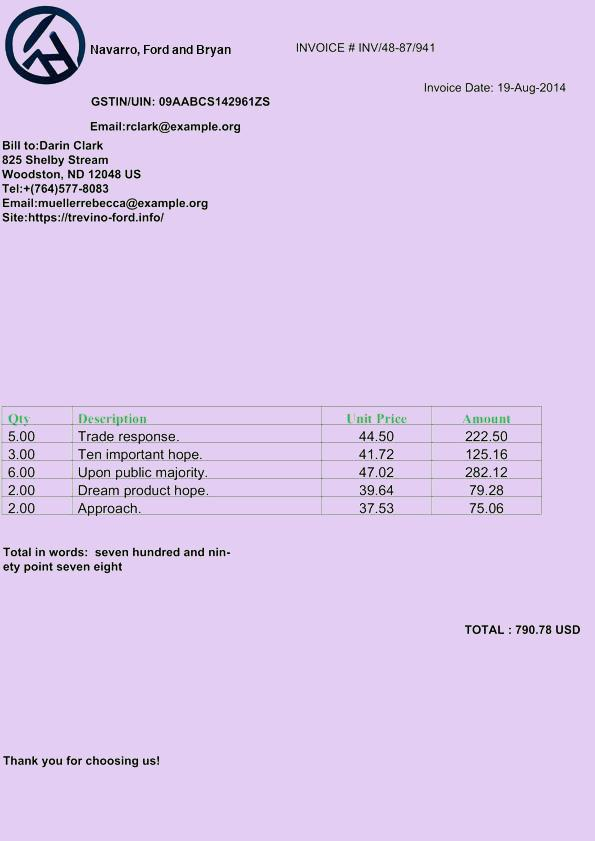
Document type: Invoice